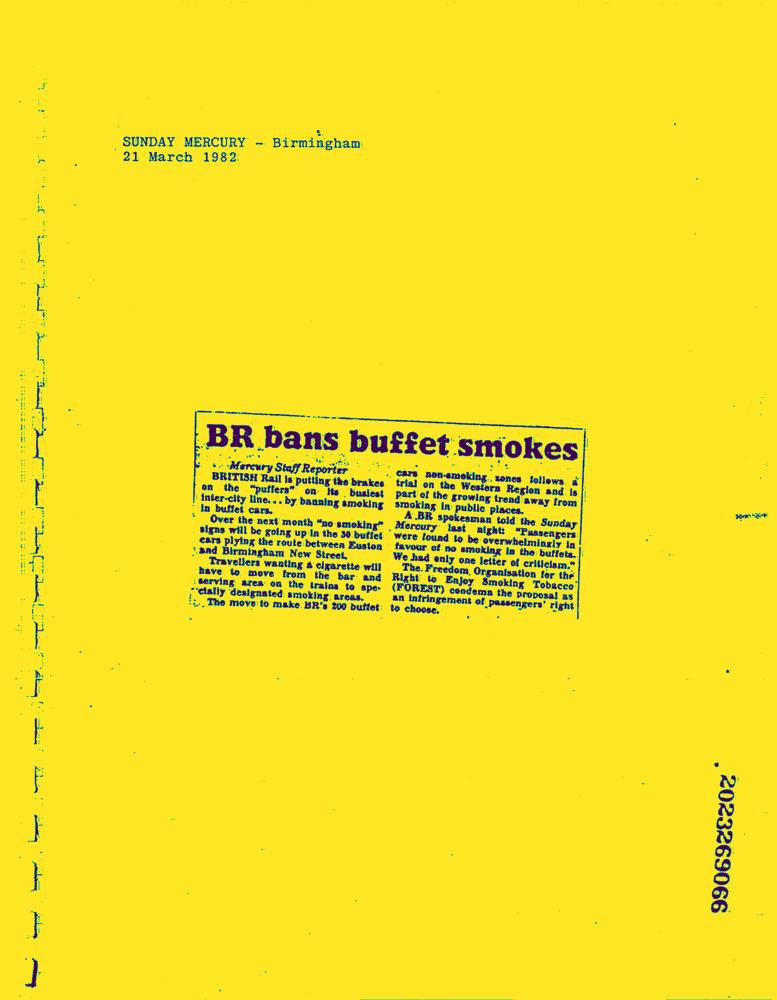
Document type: News-Article